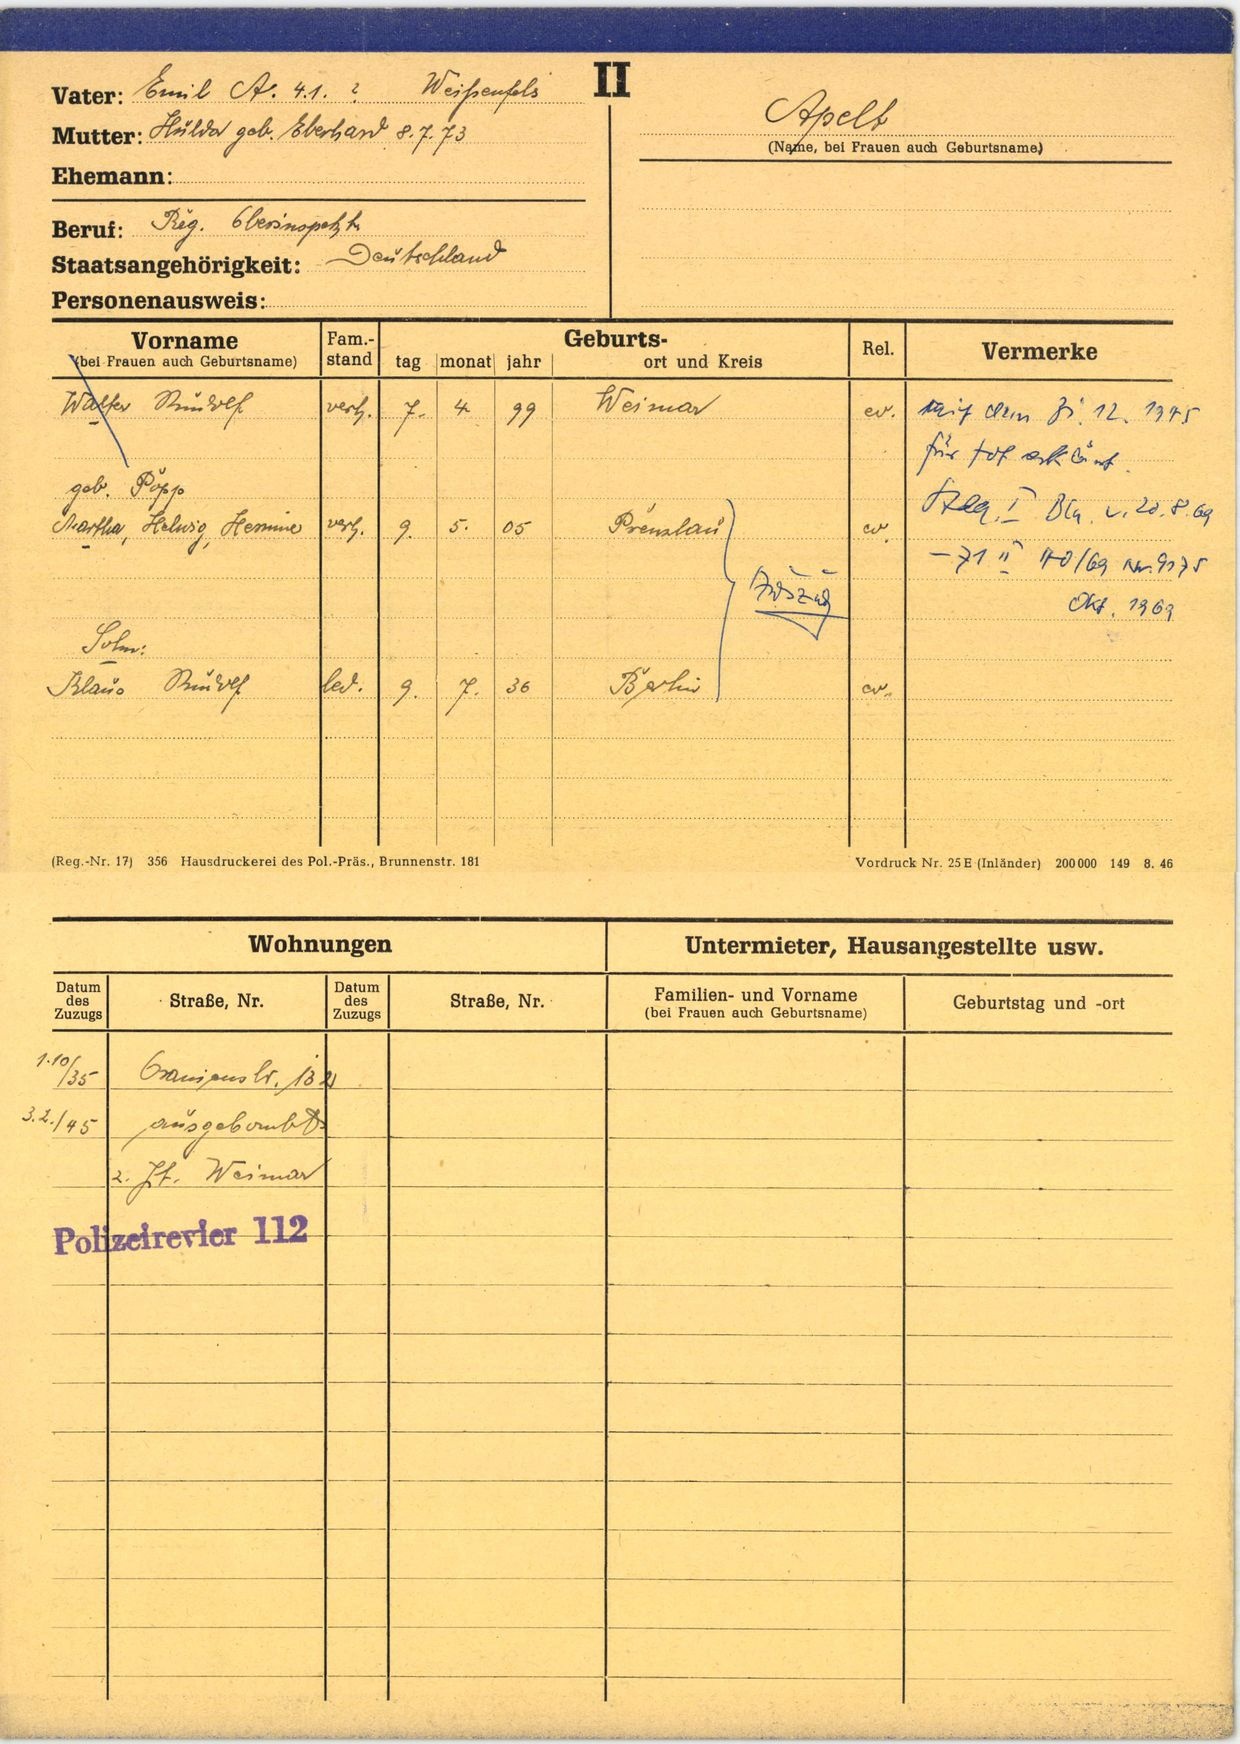
Apelt